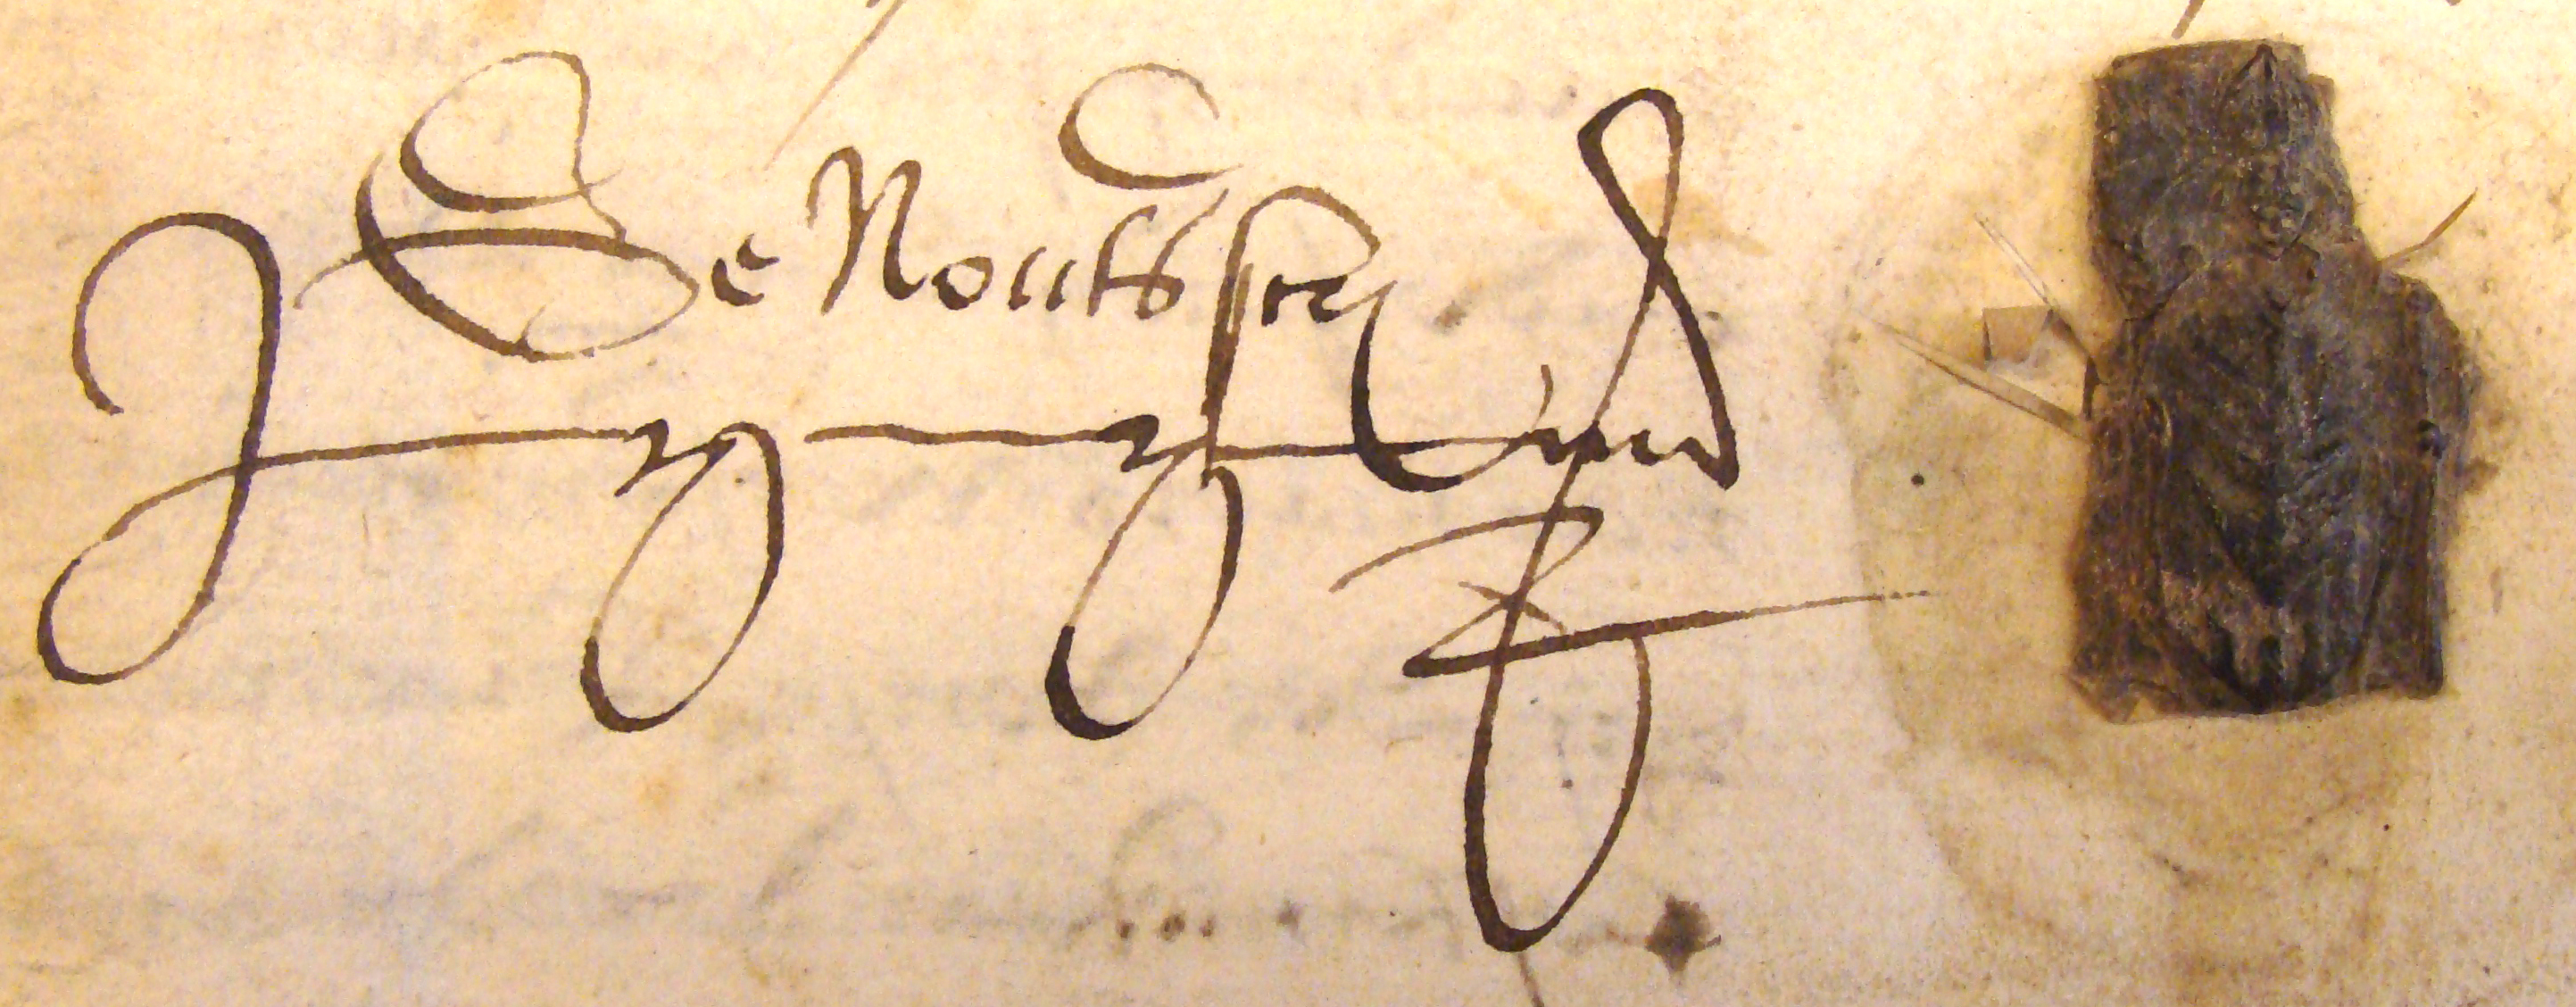
Signature of: everard van doerne